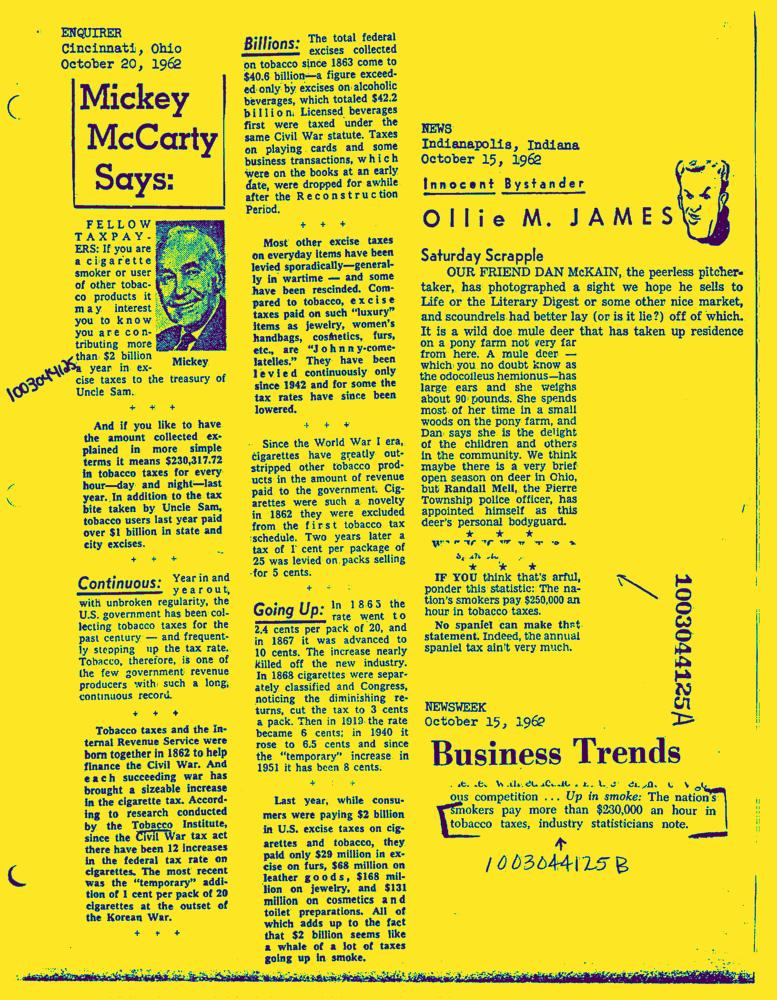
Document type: News-Article